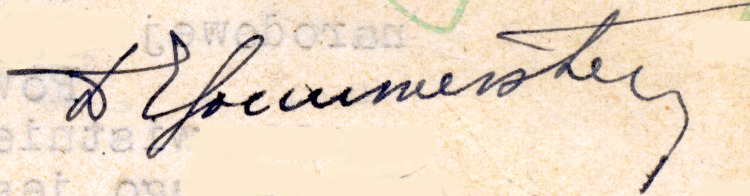
Signature of: emil sommerstein